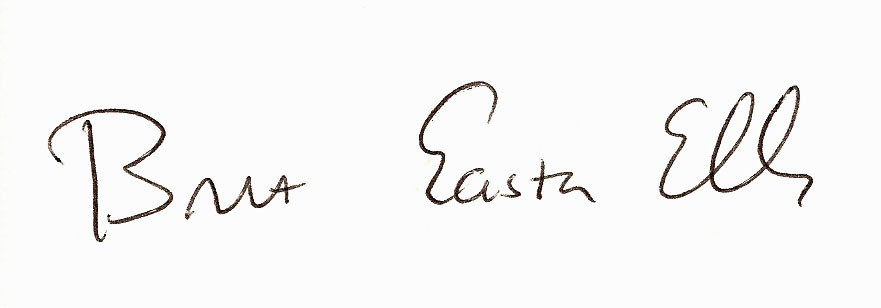
Signature of: bret easton ellis